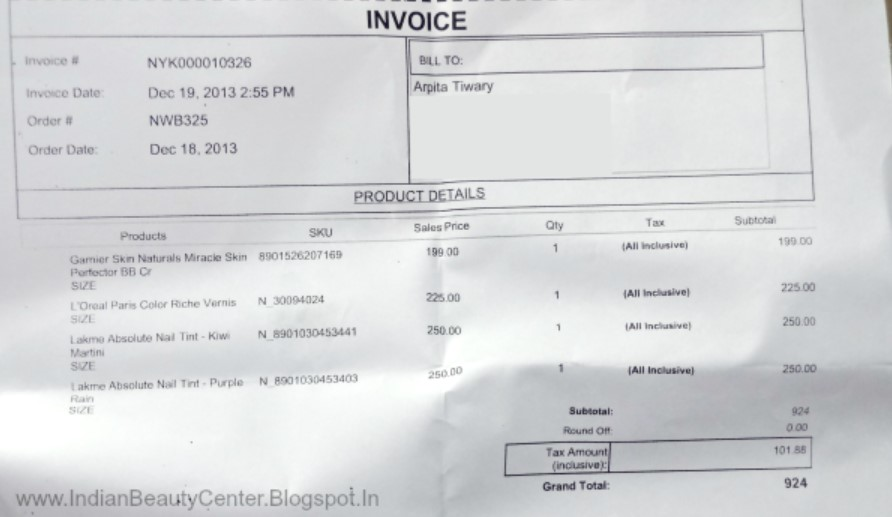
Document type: Invoice